Question: Describe the condition in detail:
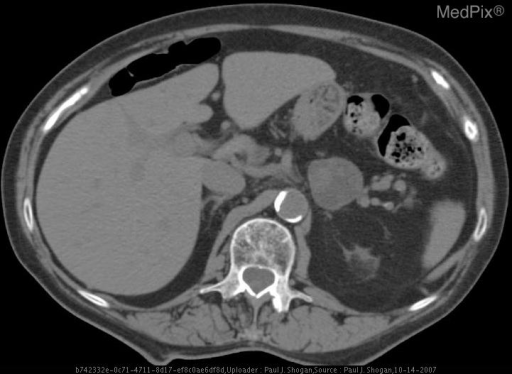
Answer: The disease is discussed as: Lesions/Condition:  Benign Adrenal Adenoma

Symptoms:

Patients with benign, nonhyperfunctioning adrenal adenomas typically are asymptomatic, with normal adrenal hormone levels.

Discussion:

Adrenal masses are common, occurring as incidental findings in as much as 9% of the population.  In patients with either a known malignancy or no known malignancy, benign adrenal masses are more common than adrenal gland metastases.  It is important to be able to differentiate between a benign and malignant adrenal mass as the distinction ultimately affects treatment decisions and overall prognosis for oncology patients.

Benign adrenal adenomas contain increased intracytoplasmic lipid content resulting in low attenuating lesions (less than 10 HU) on noncontrast CT scans.  Typically, adrenal adenomas are smaller than 4 cm, appearing as smoothly marginated, homogeneous, round masses.  In contrast, metastatic lesions to the adrenal gland are large, heterogeneous, lobulated masses with poorly defined margins, and contain very little intracellular fat.

An attenuation value of less than 10 HU on noncontrast CT scans is diagnostic of an adrenal adenoma.  However it is important to note that an attenuation value greater than 10 HU is not necessarily diagnostic of a metastatic lesion.  Approximately 30% of benign adenomas will yield attenuation values greater than 10 HU.  Thus, contrast enhanced CT can be employed to further characterize a adrenal lesion.

After the administration of intravenous contrast material, benign adrenal adenomas avidly enhance, and the washout of contrast material is more rapid than with metastases.  Comparing noncontrast scans, with immediate postcontrast scans, and following with delayed postcontrast scans (15 minutes after contrast administration) the percentage enhancement washout of a adrenal lesion can be calculated, and determined as benign or malignant.

Percentage enhancement washout is calculated as the immediate enhancement attenuation minus the delayed enhancement attenuation divided by the immediate enhancement attenuation minus the nonenhanced attenuation multiplied by 100%.  If the percentage enhancement washout is greater than 60%, then the adrenal lesion can be characterized as a benign adrenal adenoma.  Additionally, if the nonenhanced attenuation is unavailable, the relative percentage enhancement washout can be calculated similarly as the immediate enhancement attenuation minus the delayed enhancement attenuation divided by the immediate enhancement attenuation multiplied by 100%.  If the relative percentage enhancement washout is greater than 50%, then the adrenal lesion can be classified as a benign adrenal adenoma.  Values of less than either 60% or 50% for the appropriate calculation are indicative of either a metastases or an atypical adenoma.

If an adrenal lesion cannot be adequately characterized on contrast enhanced CT, chemical shift MR imaging can be used exploiting the knowledge that adrenal adenomas contain intracellular lipid.  Chemical shift MR is the difference in behavior of lipid and water protons in a magnetic field.  Within an imaged voxel, gradient echo image sequences are performed to separate fat and water protons.  Using the spleen as an internal standard, demonstrating loss of signal within an adrenal mass on the T1-weighted out-of-phase image when compared to a corresponding T1-weighted in-phase image, confirms the presence of intracellular lipid, which characterizes a benign adrenal adenoma.  A metastatic lesion will not demonstrate a loss of signal intensity on the T1-weighted out-of-phase image, secondary to its poor intracytoplasmic lipid composition.

Of note, chemical shift imaging and nonenhanced CT are not complimentary, since both modalities will most likely characterize the same subset of lipid-rich adenomas.

Follow-up:

Following the change in a lesion’s size is a useful indicator in predicting malignancy.  Adrenal adenomas are slow growing, remaining stable in size and appearance on follow-up examinations.